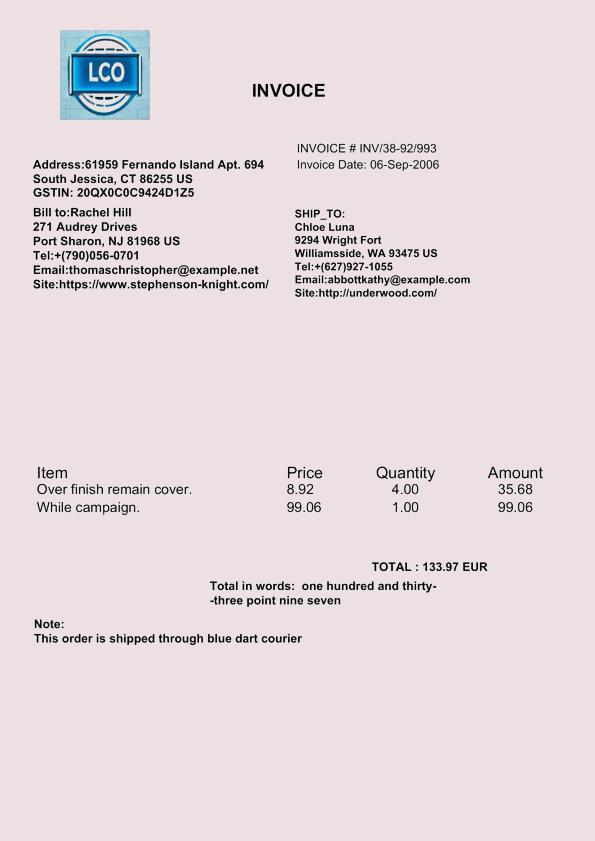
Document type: Invoice